Please extract the written amount, numerical amount, recipient's name, date on the cheque, and the bank's name from the image.
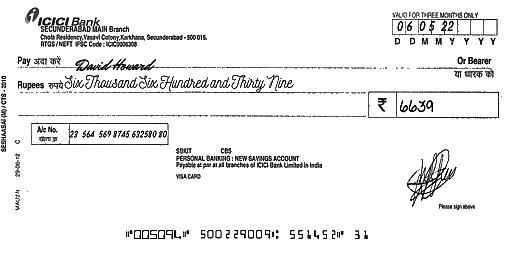
amt_in_words: Six Thousand Six Hundred and Thirty Nine
amt_in_figures: 6639
payee_name: David Howard
bank_name: ICICI Bank
cheque_date: 06/05/22